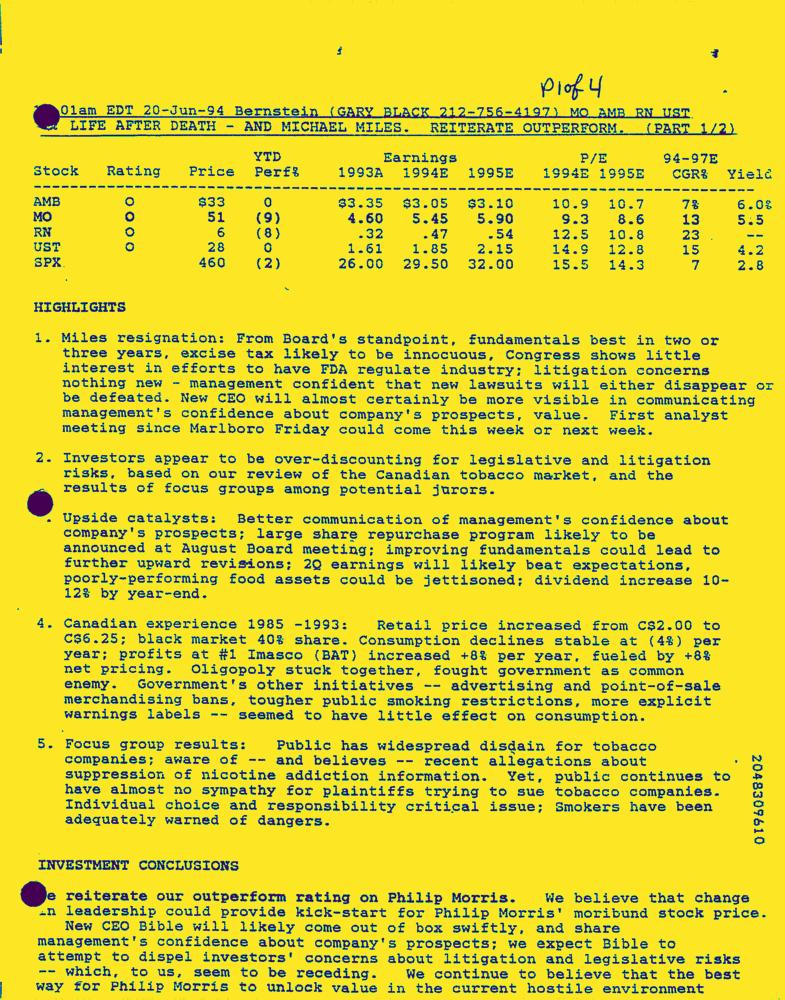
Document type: News-Article